Question: In what way does the history help explain the case?
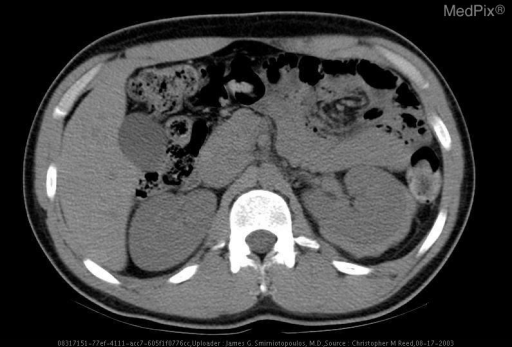
Answer: The patient's history of 22 year old male with nephrotic syndrome of undetermined etiology undergoing ultrasound guided percutaneous renal biopsy. is key in understanding the case.